Question: What are the imaging findings?
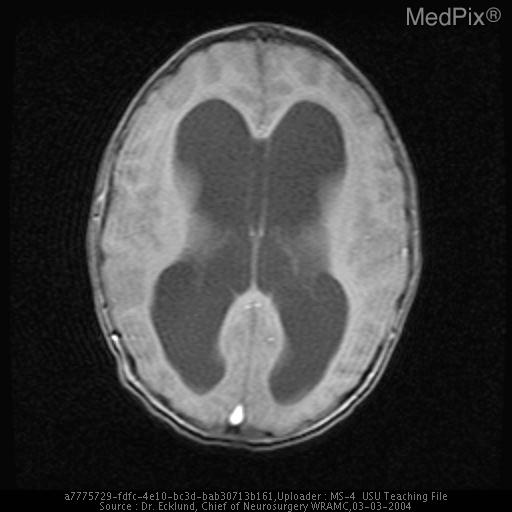
Answer: The imaging shows Symmetric severe dilation of the third and lateral ventricles.  Fourth ventricle is of normal size and contour.  There is obliteration of Sylvian aqueduct by an enlarged and convex portion of the superior tectal plate.   There is no reliable evidence of parenchymal enhancement here or otherwise.  There is a linear increased FLAIR signal noted around the lateral ventricles suggestive of transependymal pressure or CSF flow.  The orbits, skull base and pituitary fossa are all WNL.  Normal intracranial flow void seen Symmetric severe dilation of the third and lateral ventricles.  Fourth ventricle is of normal size and contour.  There is obliteration of Sylvian aqueduct by an enlarged and convex portion of the superior tectal plate.   There is no reliable evidence of parenchymal enhancement here or otherwise.  There is a linear increased FLAIR signal noted around the lateral ventricles suggestive of transependymal pressure or CSF flow.  The orbits, skull base and pituitary fossa are all WNL.  Normal intracranial flow void seen..